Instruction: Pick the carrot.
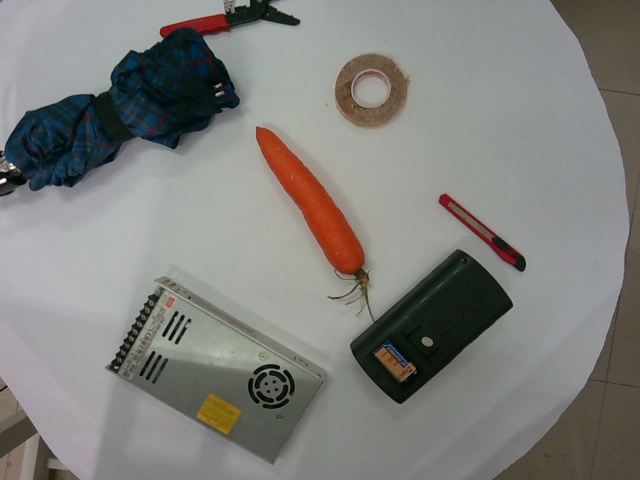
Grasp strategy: vertical